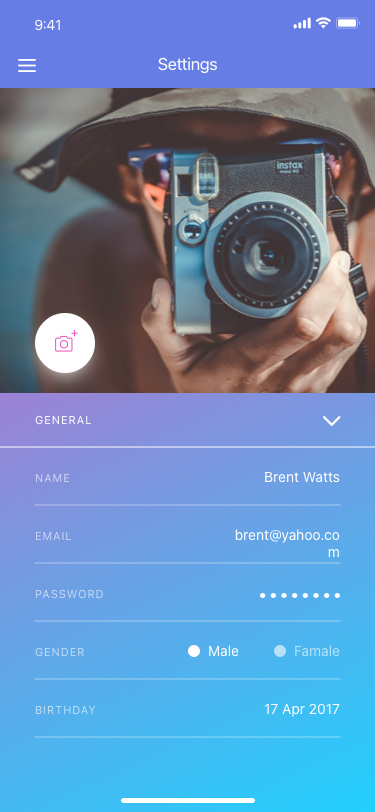
Text in this UI design:
General
Settings
Name
Brent Watts
email
brent@yahoo.com
Birthday
17 Apr 2017
password
gender
Male
Famale